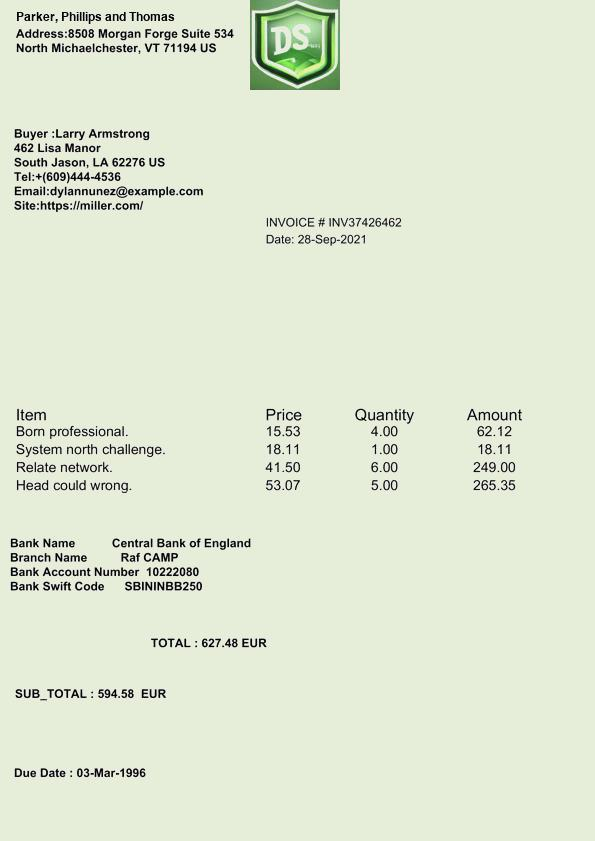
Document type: Invoice